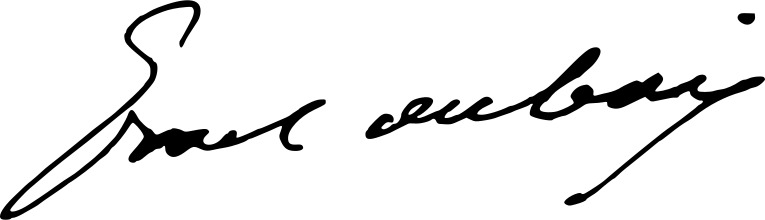
Signature of: ernest henri dubois